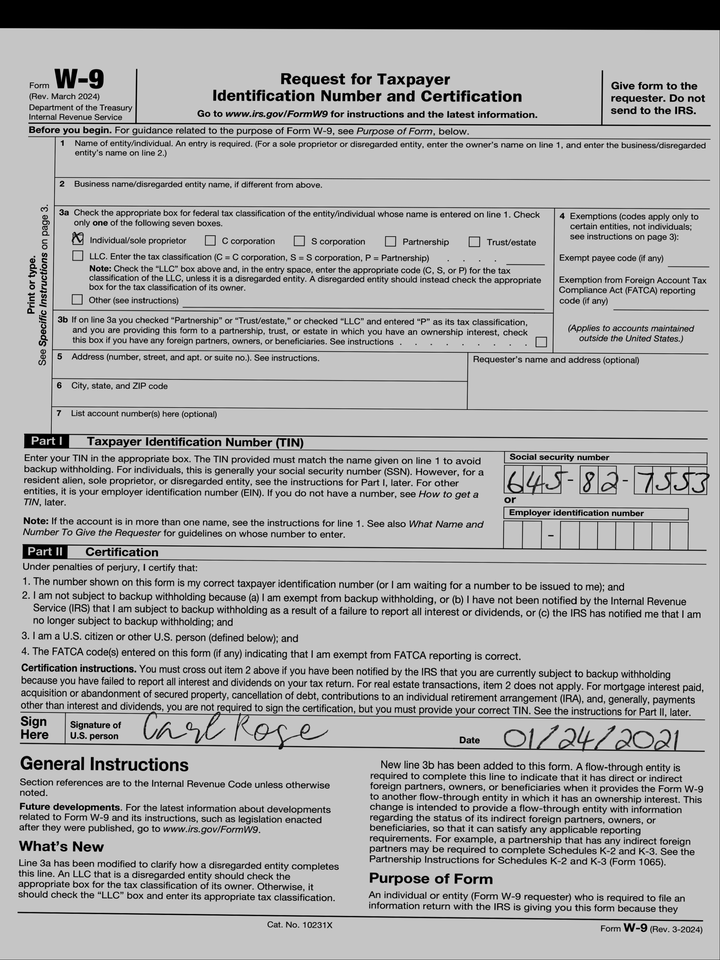
cbx: yes
ssn: 645827553
sdt: 01/24/2021